Question: What is the suspected problem?
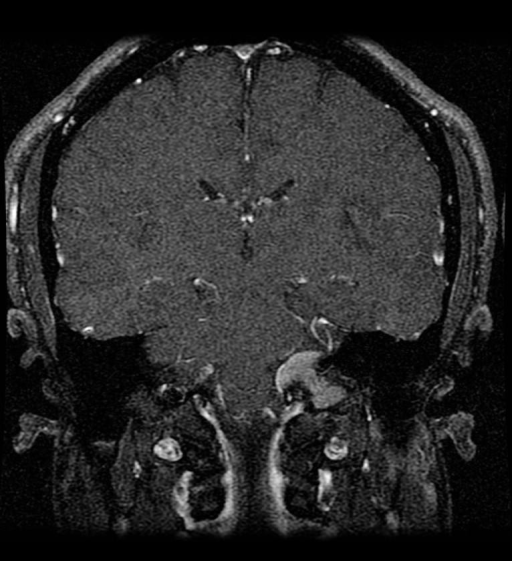
Answer: The findings suggest Multiple MR images demonstrate a dumb-bell-shaped mass at the level of the left jugular foramen, fairly isointense to brain on both T1 and T2 weighted images, which demonstrate homogeneous enhancement on T1-weighted images obtained after the IV administration of gadolinium-DTPA contrast material.  It has mass effect on the underlying medulla.  It also has thickened, enhancing, "dural tail."

Non-contrast CT images demonstrate fairly diffuse calcification throughout the mass.. Multiple MR images demonstrate a dumb-bell-shaped mass at the level of the left jugular foramen, fairly isointense to brain on both T1 and T2 weighted images, which demonstrate homogeneous enhancement on T1-weighted images obtained after the IV administration of gadolinium-DTPA contrast material.  It has mass effect on the underlying medulla.  It also has thickened, enhancing, "dural tail.". The patient might have a history of 26 year-old man, detailed history withheld.